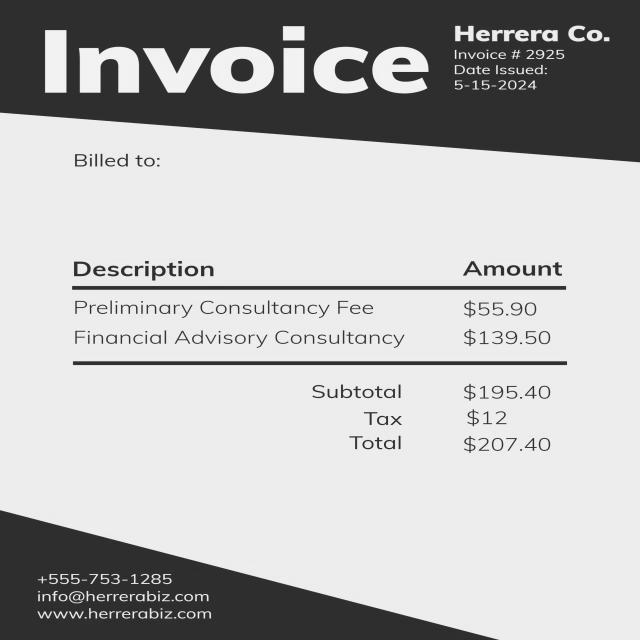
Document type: Invoice